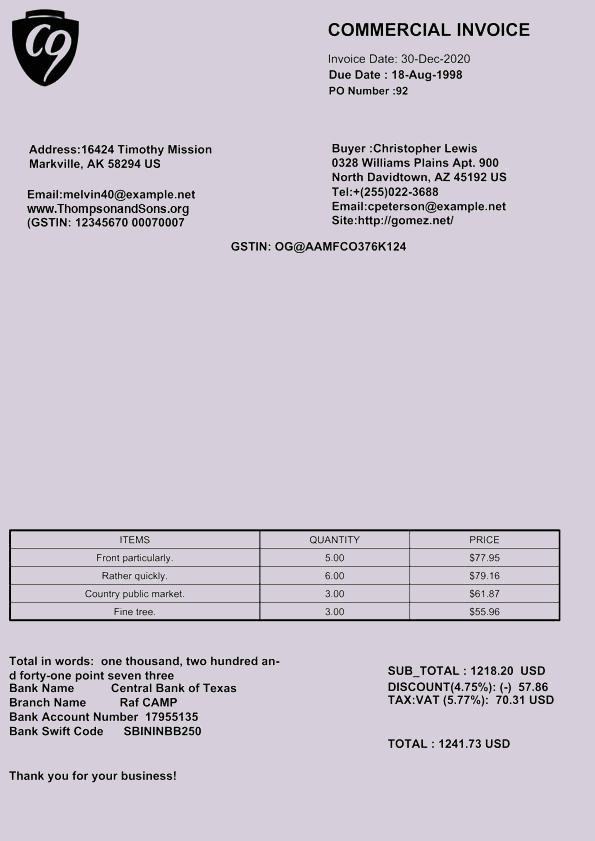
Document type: Invoice